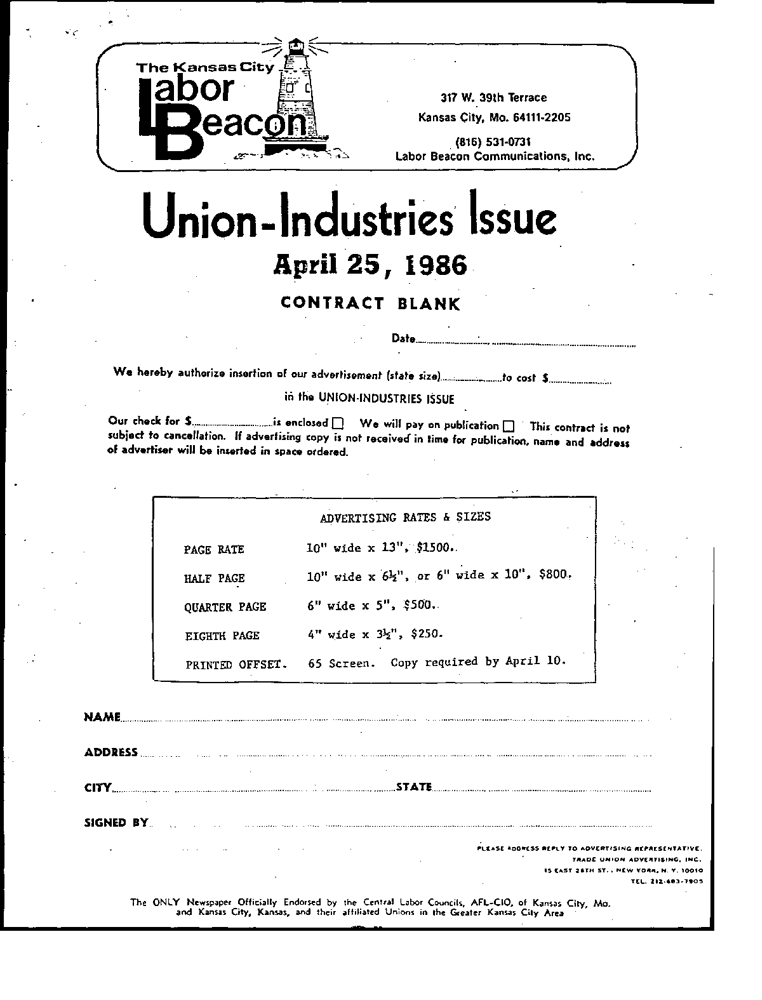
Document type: Invoice